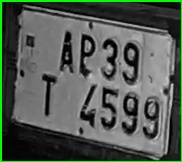
License plate number: AP 39T 4599